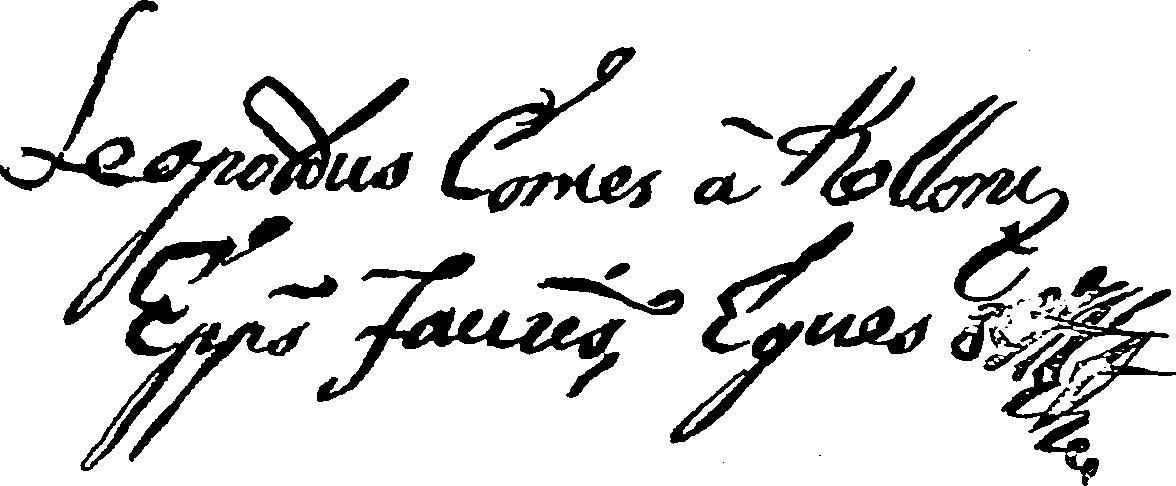
Signature of: leopold karl von kollonitsch